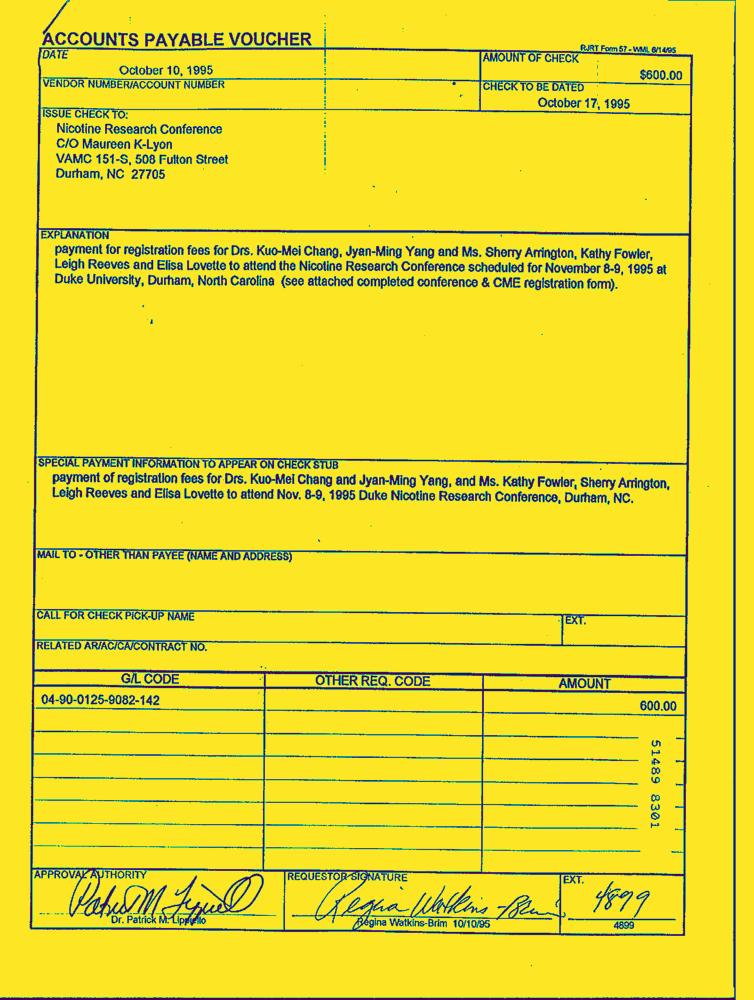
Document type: Invoice-Doc